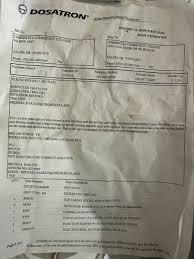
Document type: Invoice